Question: Which state is mentioned in the document?
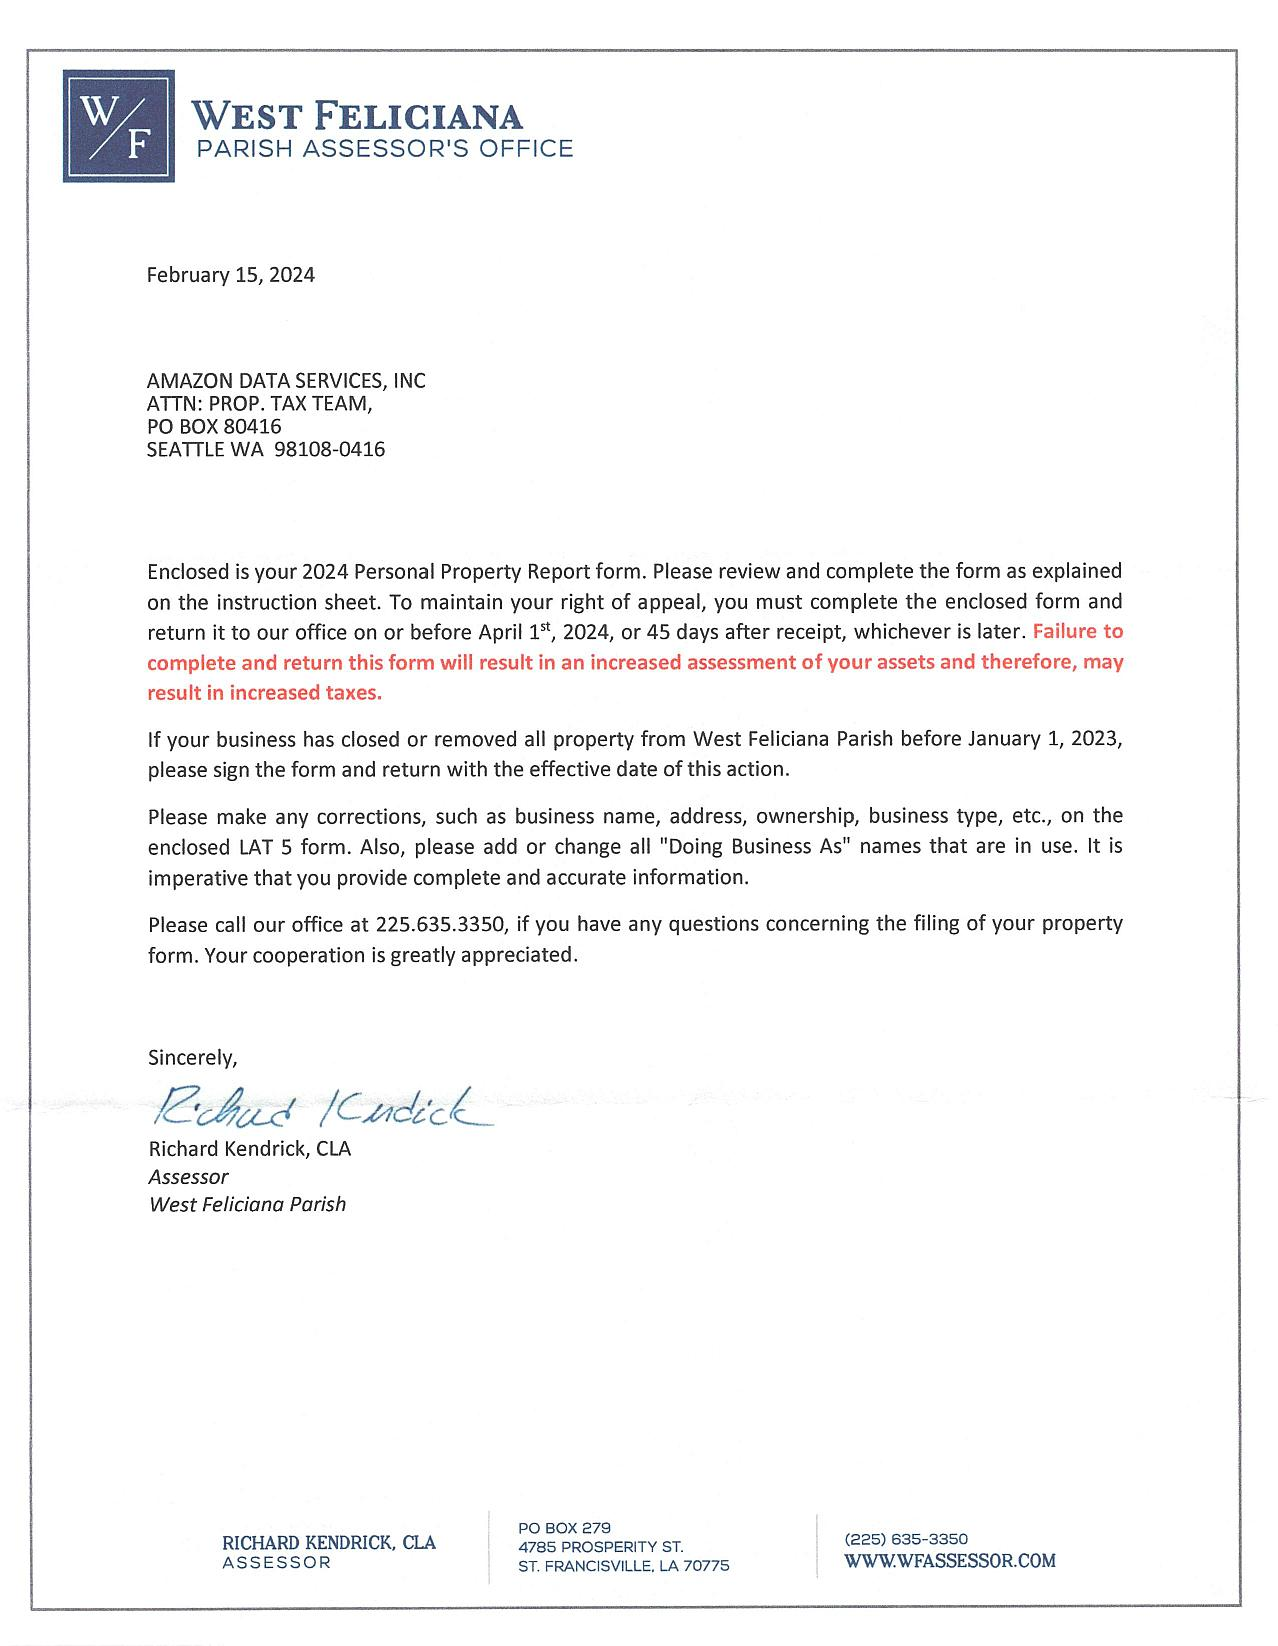
Answer: "LA"